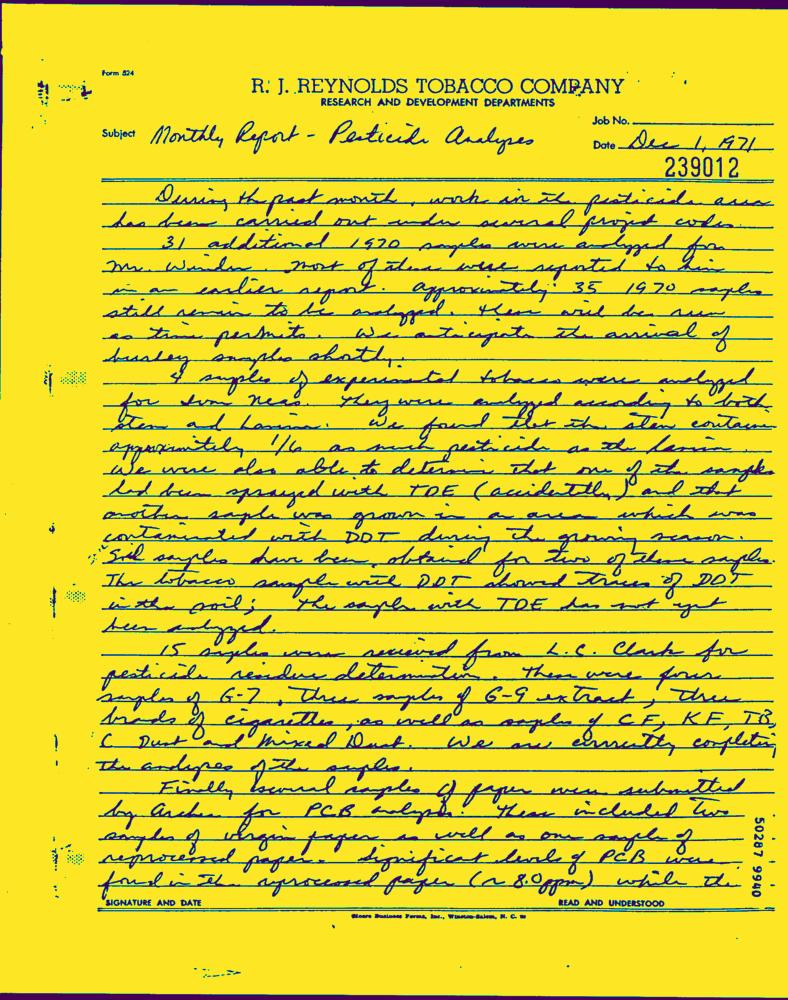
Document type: Hand-Written